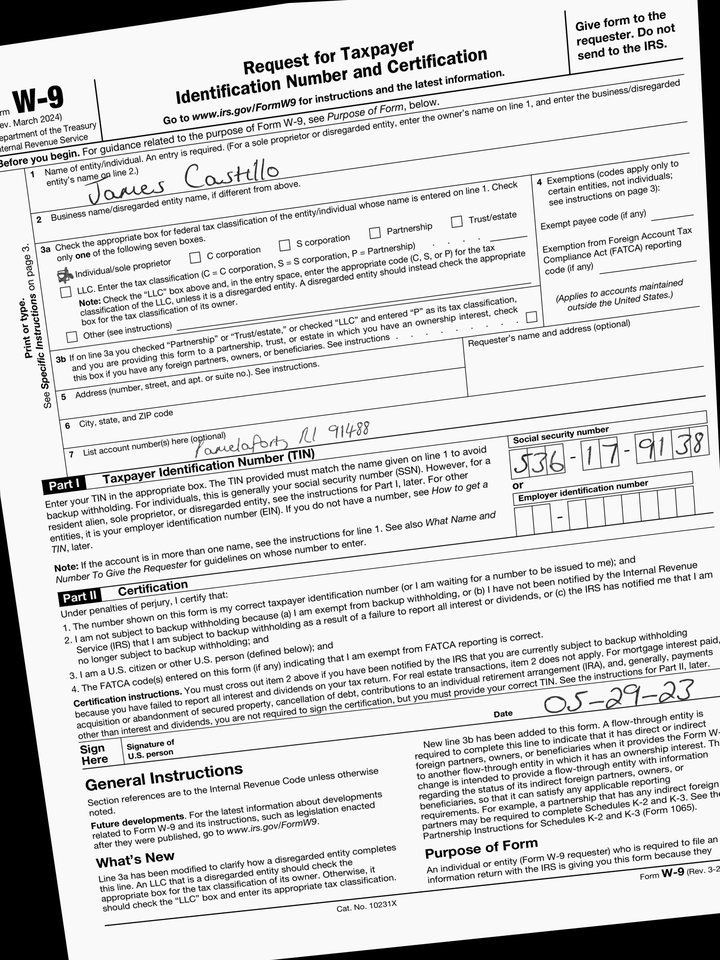
adr2: Pamelafort, RI 91488
cbx: yes
ssn: 536179138
enm: James Castillo
sdt: 05-29-23